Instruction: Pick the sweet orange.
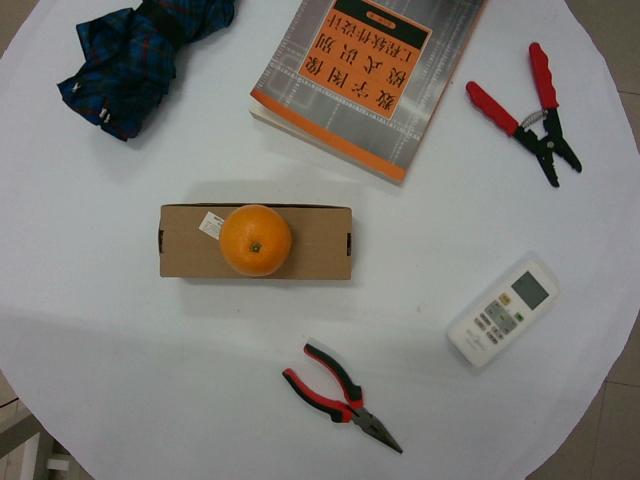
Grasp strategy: vertical